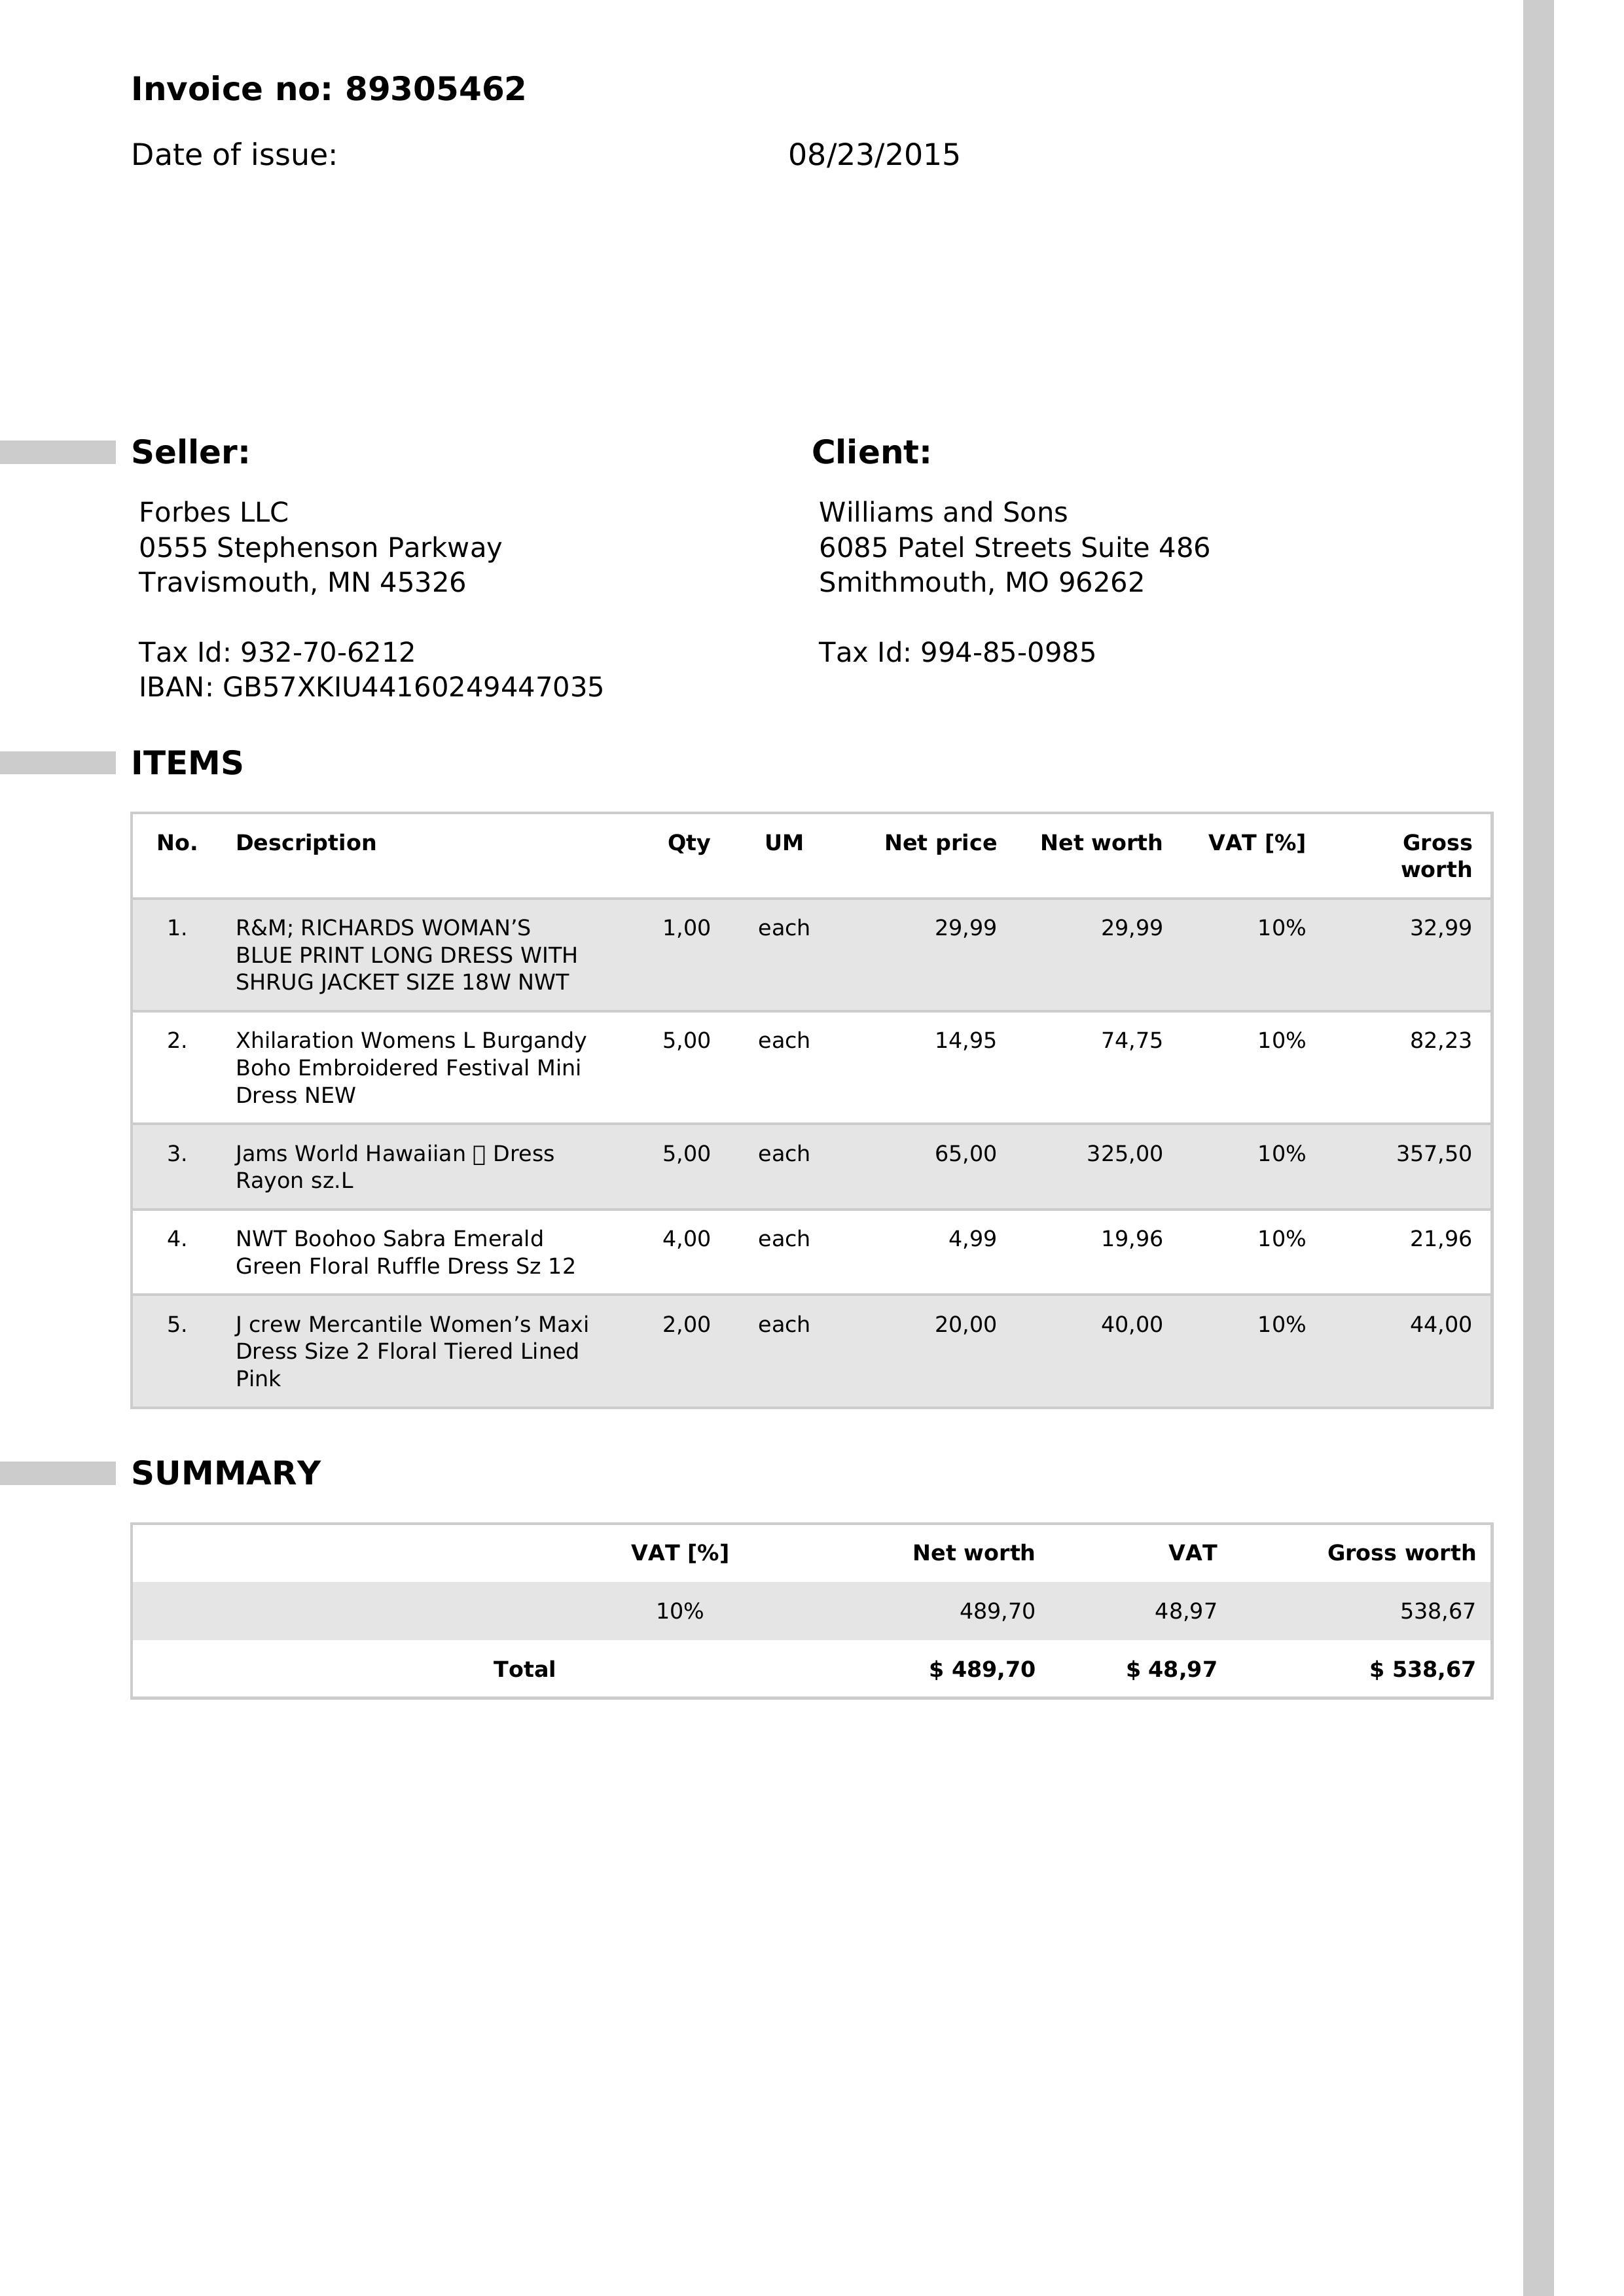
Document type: Invoice